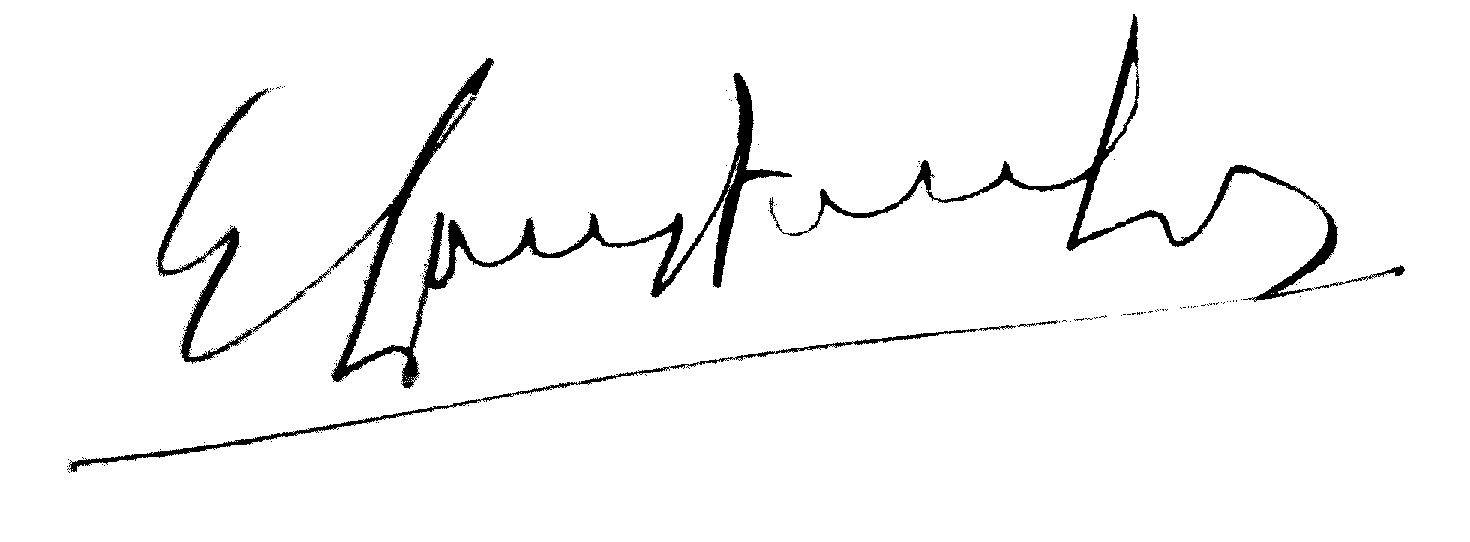
Signature of: georges loustaunau lacau